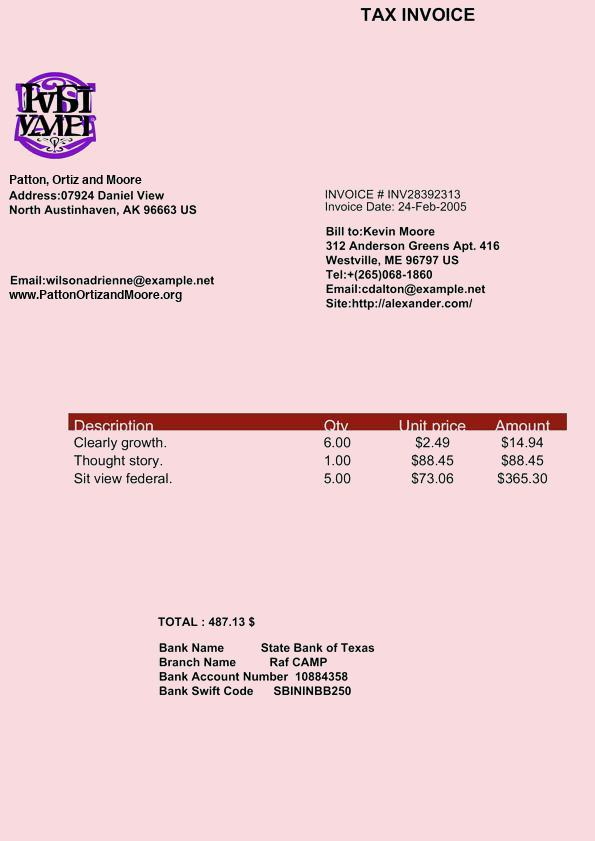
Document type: Invoice